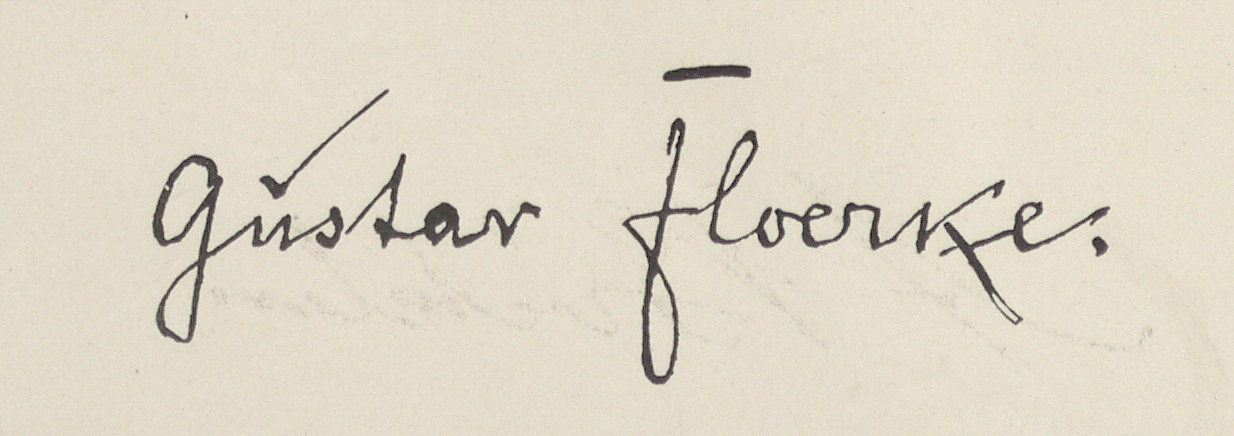
Signature of: gustav floerke